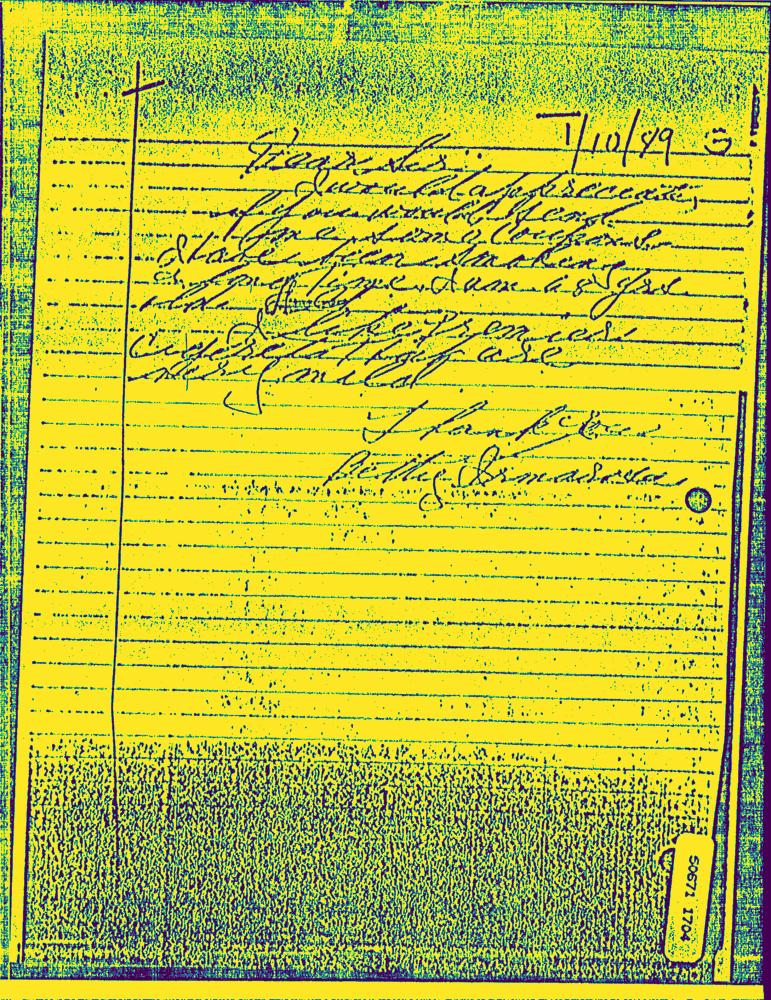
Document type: Hand-Written